Question: What is the filing due date as per the document?
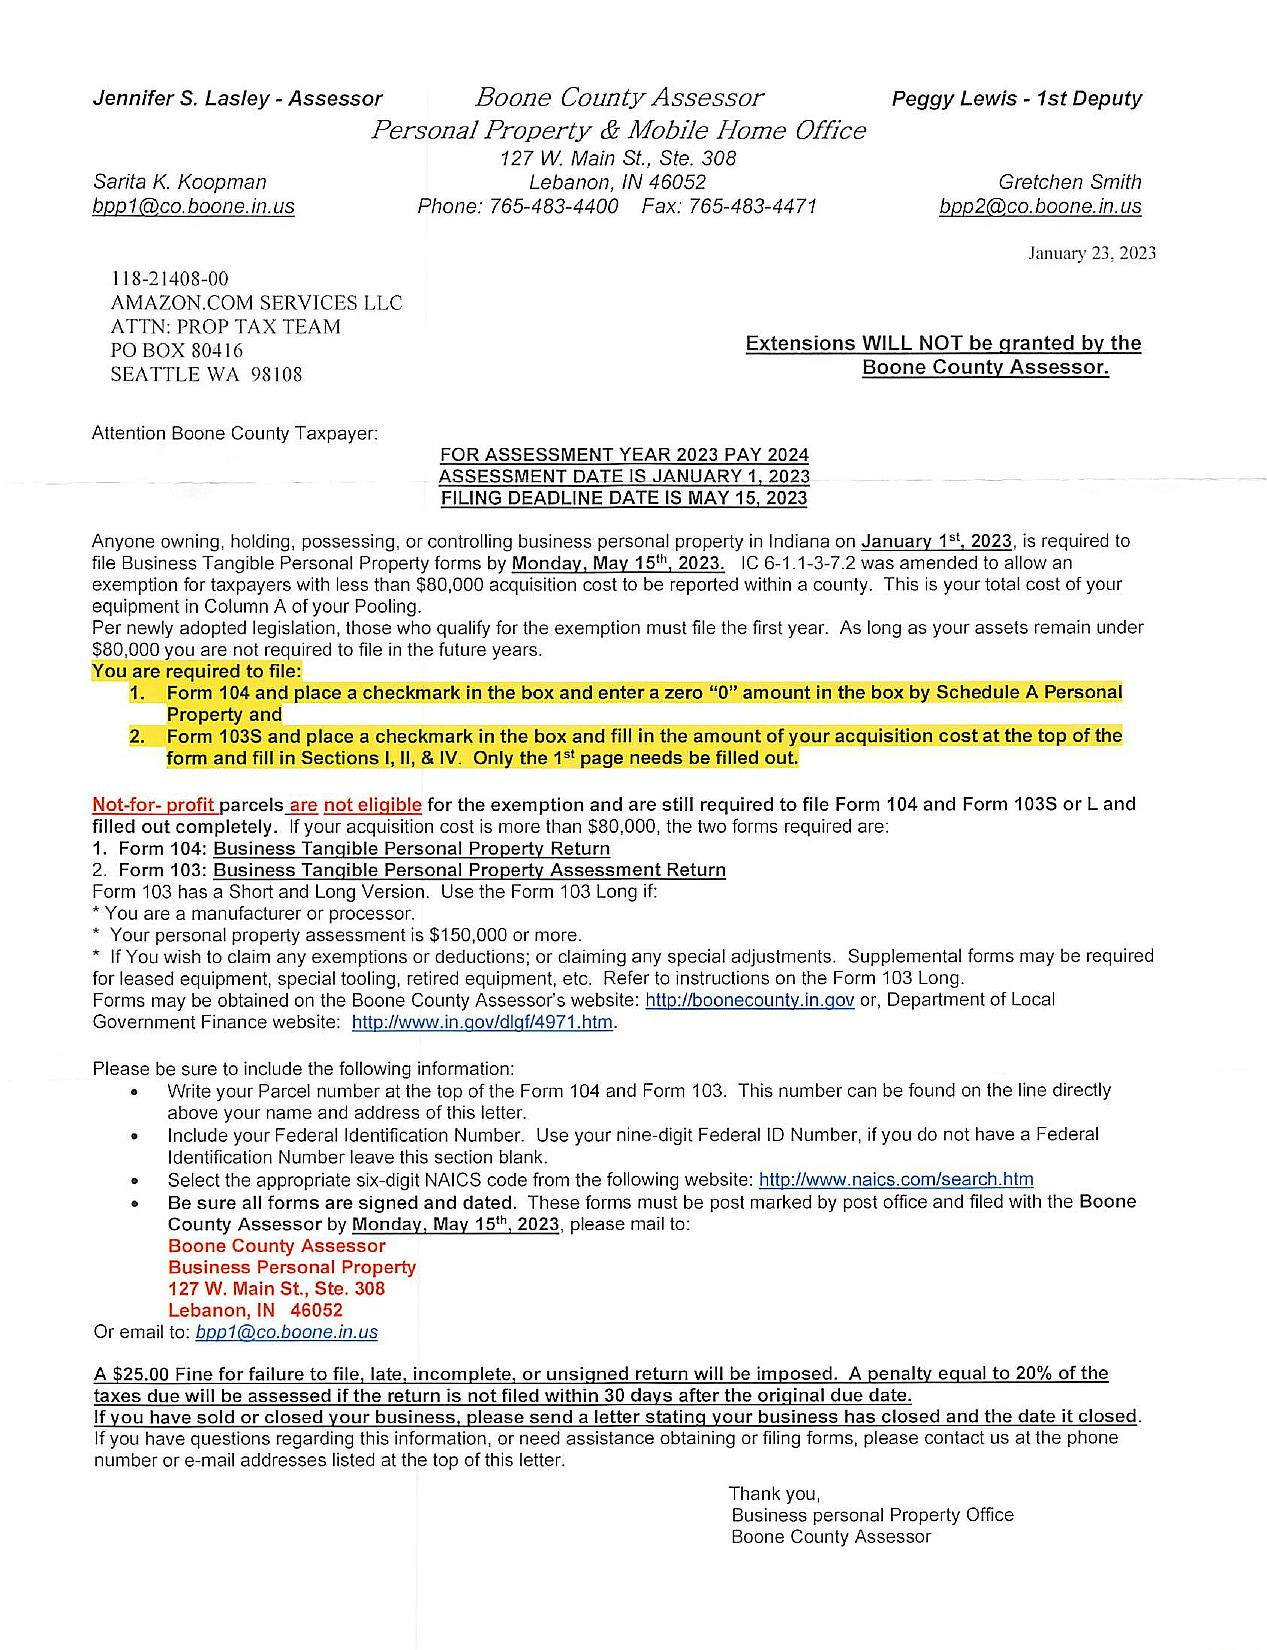
Answer: "15-May-23"